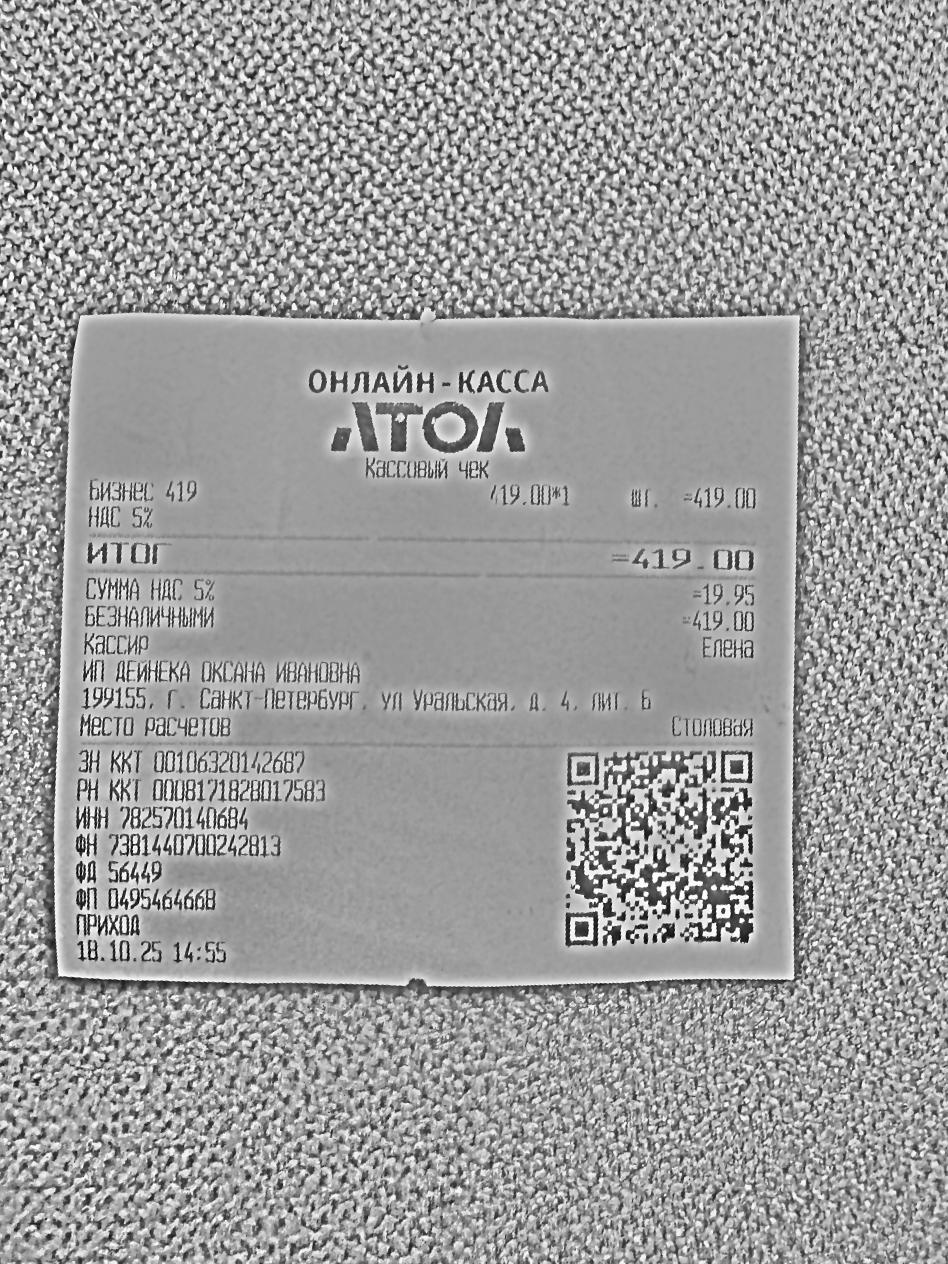
Продавец: ИП ДЕЙНЕКА ОКСАНА ИВАНОВНА
ИНН: 782570140684
Дата: 18.10.25 14:55
Товары: Бизнес 419
Количество: 1
Цена: 419.00
Сумма: 419.00
Итого: 419.00